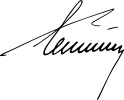
Signature of: gherman titov